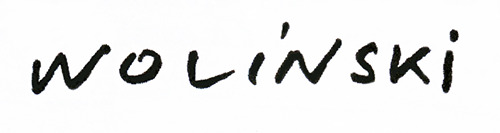
Signature of: georges wolinski